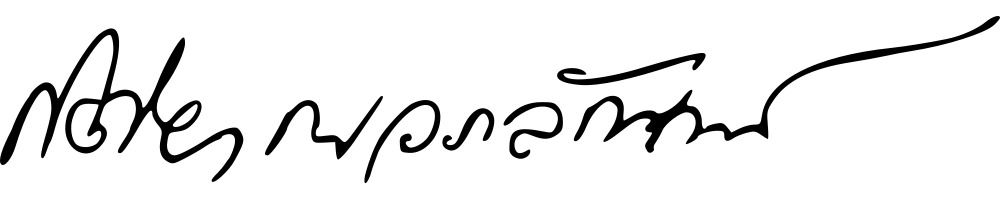
Signature of: kitiyakara voralaksana 1st prince of chanthaburi